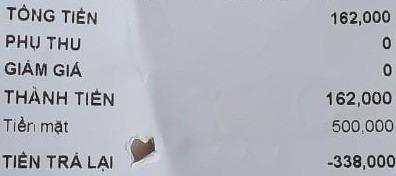
<table>
<tr>
<td>TỔNG TIỀN</td>
<td>162,000</td>
</tr>
<tr>
<td>PHỤ THU</td>
<td>0</td>
</tr>
<tr>
<td>GIẢM GIÁ</td>
<td>0</td>
</tr>
<tr>
<td>THÀNH TIỀN</td>
<td>162,000</td>
</tr>
<tr>
<td>Tiền mặt</td>
<td>500,000</td>
</tr>
<tr>
<td>TIỀN TRẢ LẠI</td>
<td>-338,000</td>
</tr>
</table>